Question: What appears to be the issue?
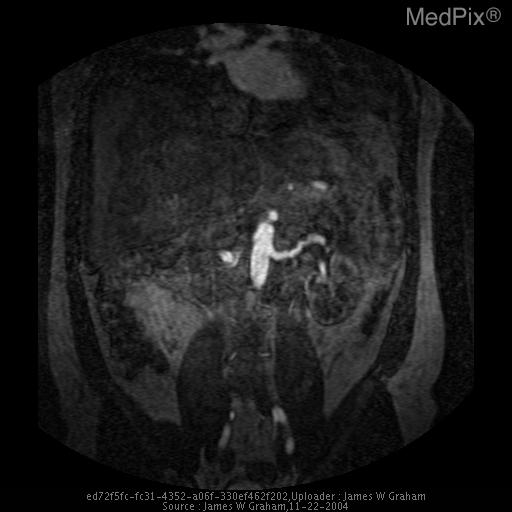
Answer: The findings suggest CT KUB was performed to evaluate for suspected renal stones. CT evaluation demonstrated normal appearing kidneys, with no evidence of renal obstruction or urolithiasis. A recently passed stone was considered, and the patient discharged home.

The patient returned 4 days later with continued and worsening left flank pain. There was flank tenderness on physical exam. UA showed moderate blood. CBC was normal, including a normal white count. CT KUB was again performed. There was no urolithiasis or hydronephrosis, but there was interval development of significant perinephric stranding. Given lack of other clinical findings of pyelonephritis, a renal mass could not be excluded, and a contrast examination was ordered.

Contrast CT demonstrated a wedge shaped area of non-perfusion in the upper outer aspect of the left kidney. A renal infarct was felt to be the most likely etiology, though there was no history to suggest a source. Further evaluation included echocardiography, which was negative. Laboratory analysis for abnormal clotting factors was negative. As fibromuscular dysplasia and vasculitis were also considered, renal MRA performed. This again demonstrated the area of non-perfusion in the left kidney, but also showed irregular narrowing and dilation of both renal arteries, highly suggest of fibromuscular dysplasia.

The patient was treated for symptoms and placed on Plavix. Outpatient angiography was then performed, confirming findings of FMD previously seen on MR. Figure 6 – Source MRA image, focused on the left renal artery, also demonstrates the irregular alternating narrowing and dilation.. The patient might have a history of 38 year old healthy male with past medical history significant only for recent onset hypertension. Presented to the Emergency Department with acute onset of left flank pain..